Can you pull out the amount in words, numerical amount, payee's name, date of the cheque, and the bank's name from the image?
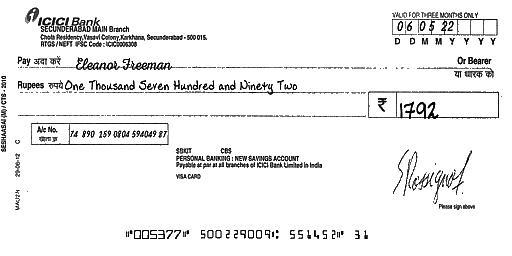
amt_in_words: One Thousand Seven Hundred and Ninety Two
amt_in_figures: 1792
payee_name: Eleanor Freeman
bank_name: ICICI Bank
cheque_date: 06/05/22